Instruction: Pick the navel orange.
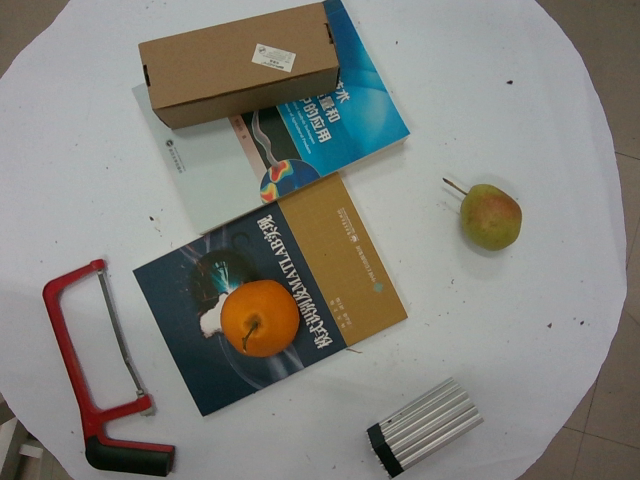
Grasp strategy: vertical